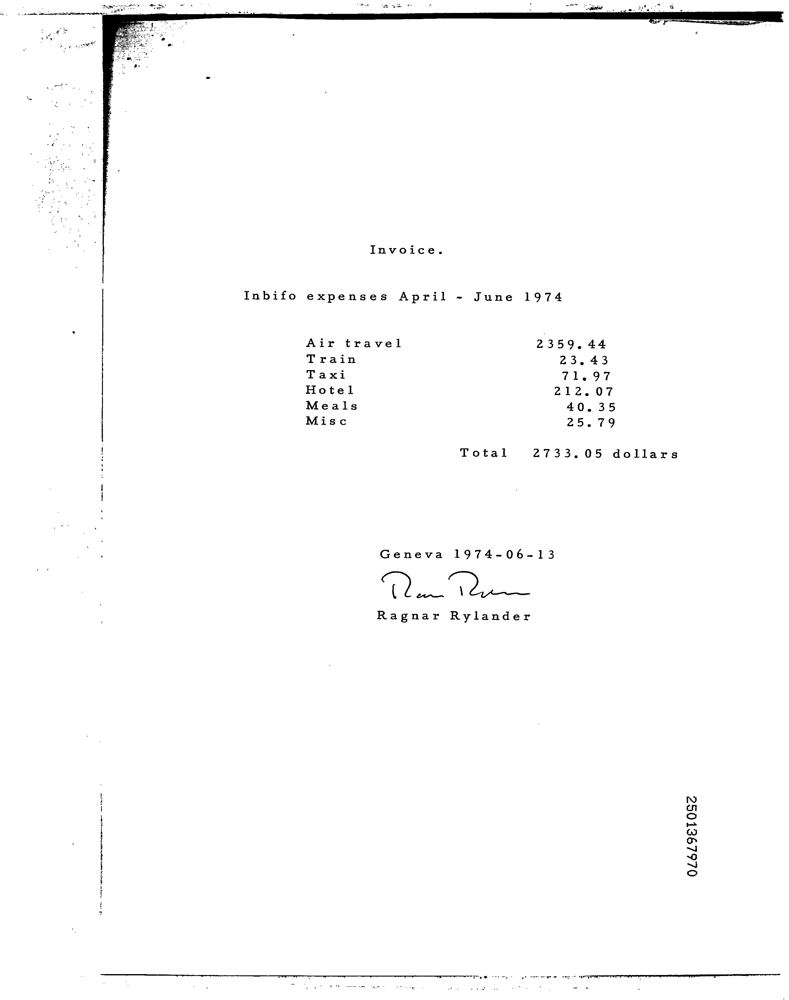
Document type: Invoice